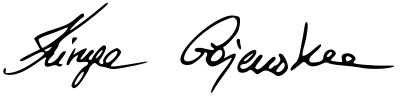
Signature of: kinga gajewska